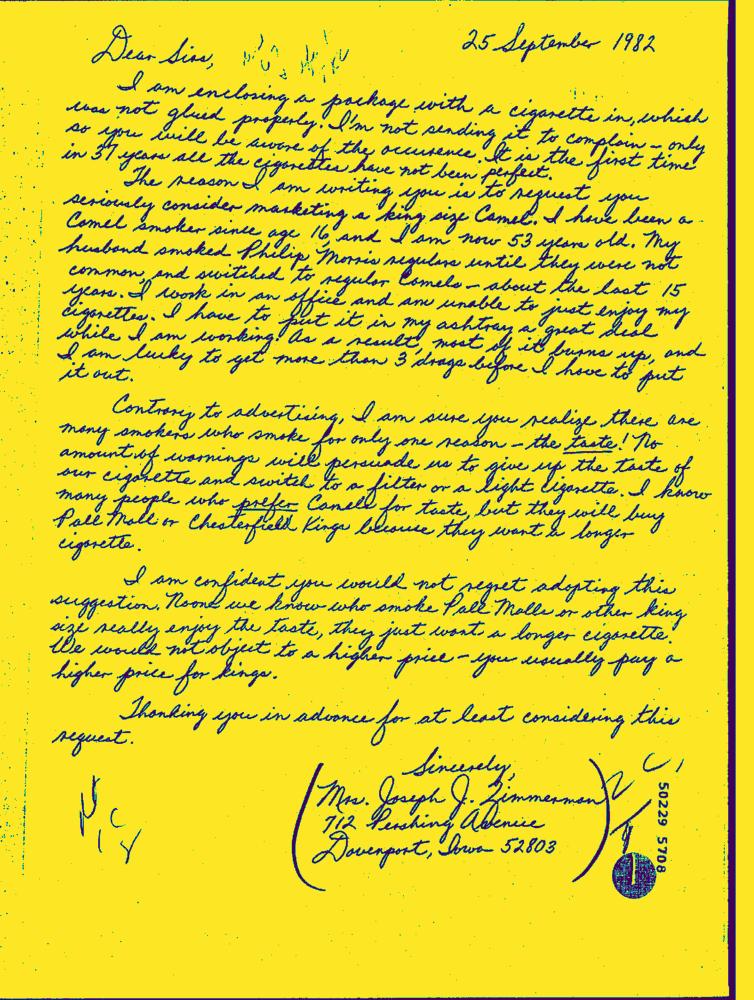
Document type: Hand-Written